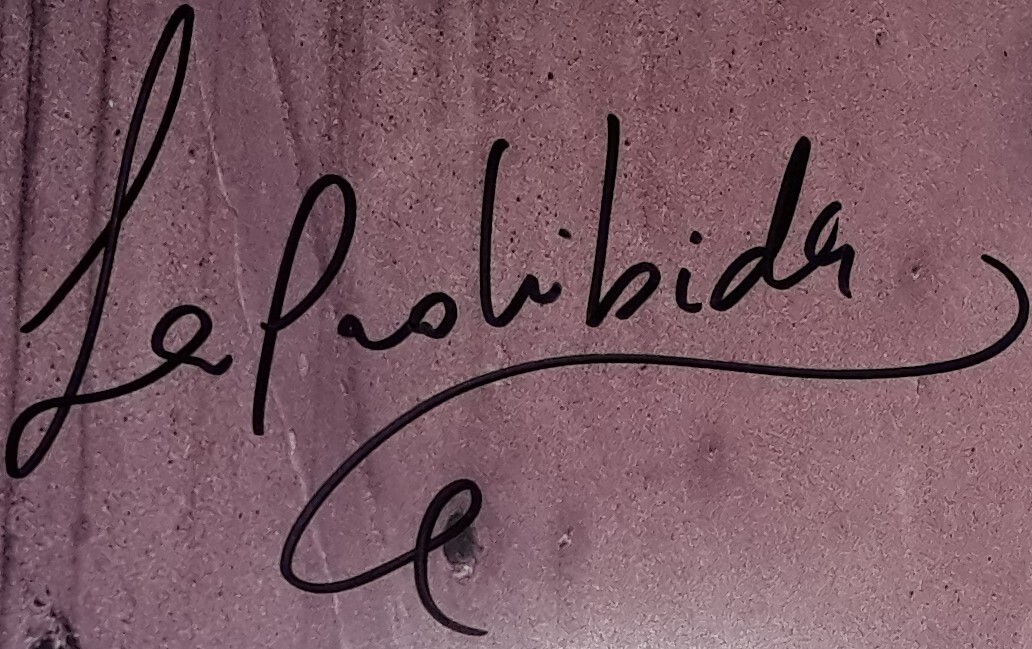
Signature of: la prohibida